Question: What is the assessed value of the property as noted in the document?
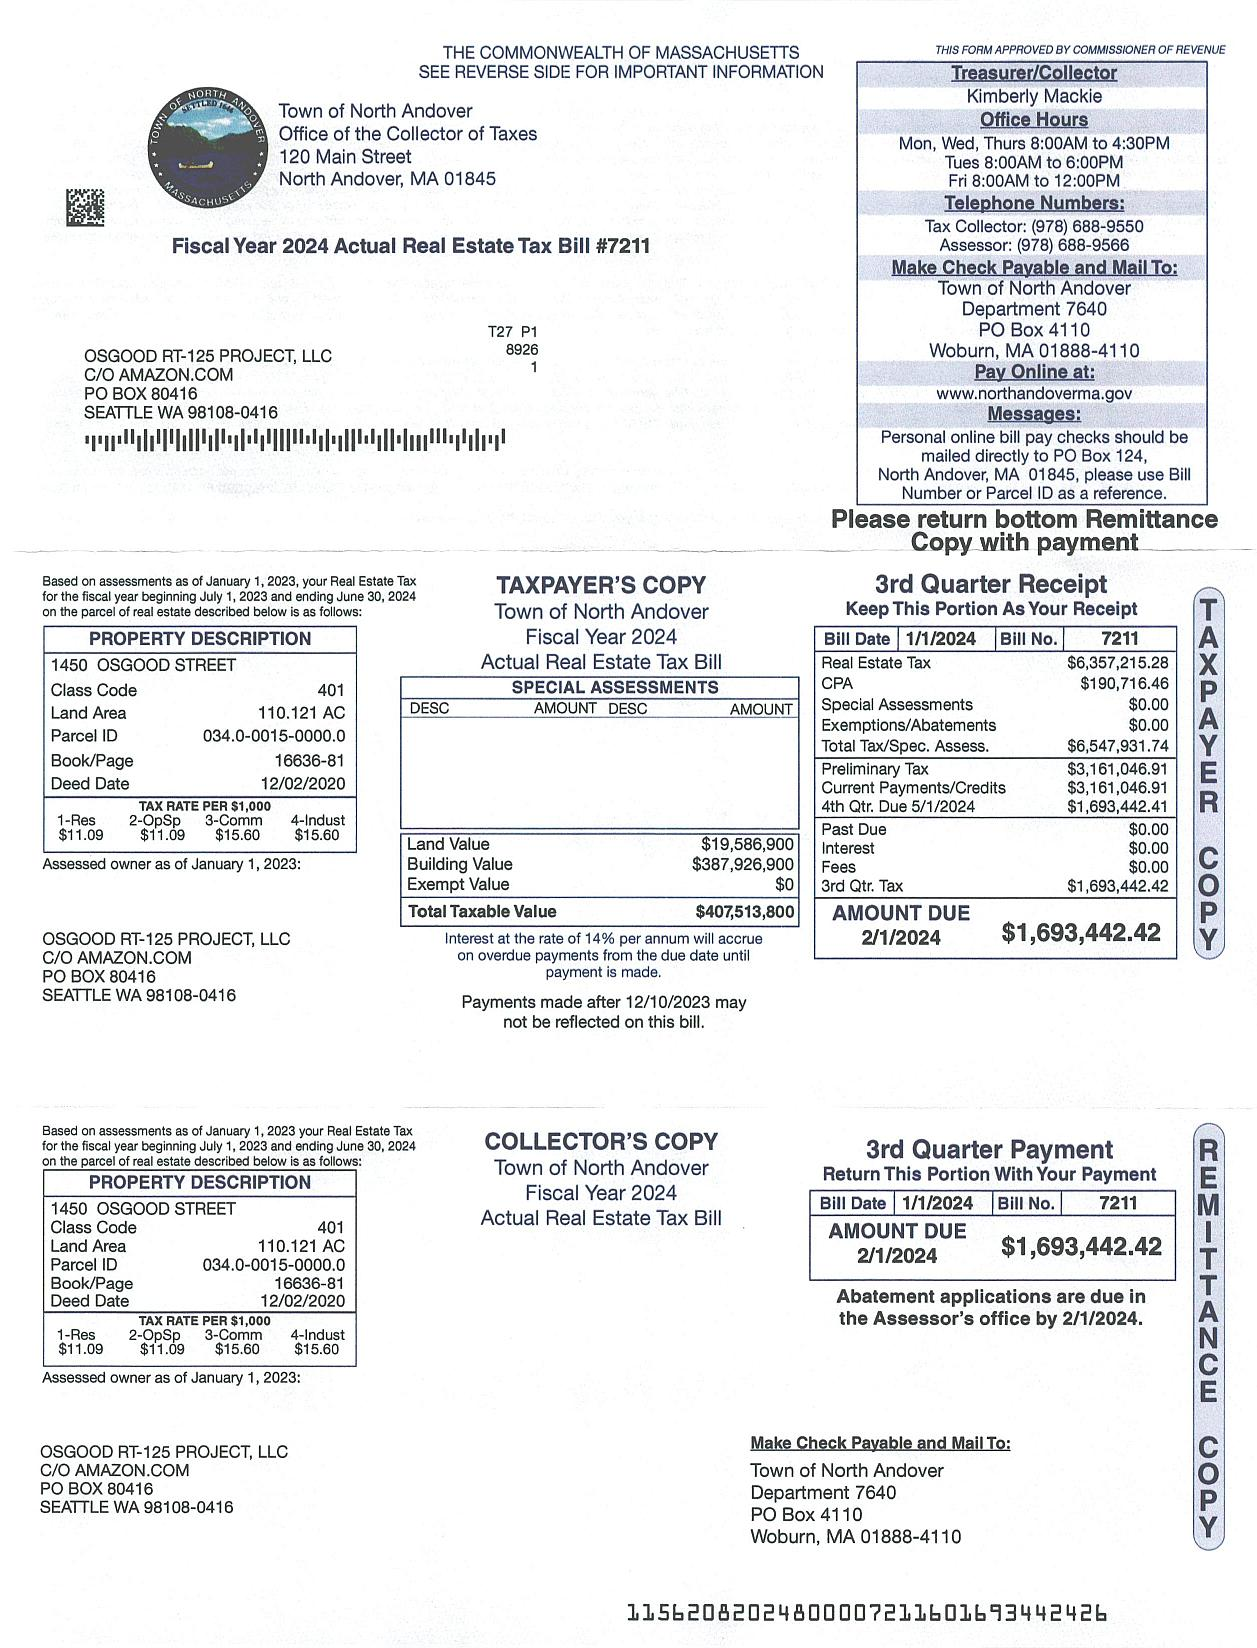
Answer: "$407,613.00 "